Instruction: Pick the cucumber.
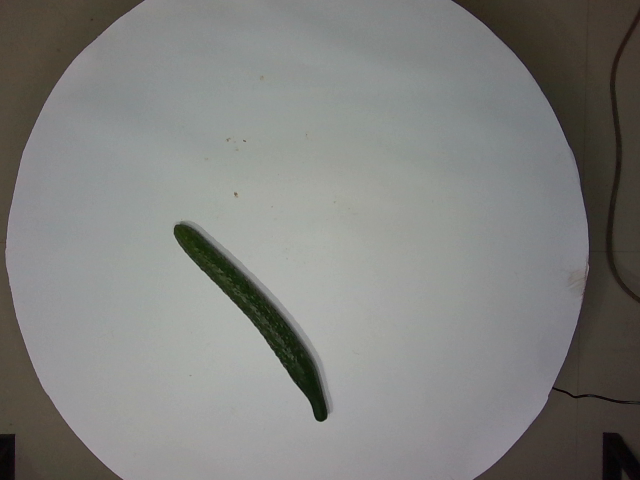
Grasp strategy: vertical